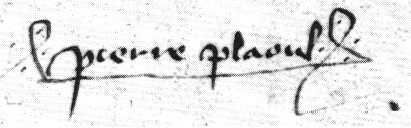
Signature of: peter plaoul